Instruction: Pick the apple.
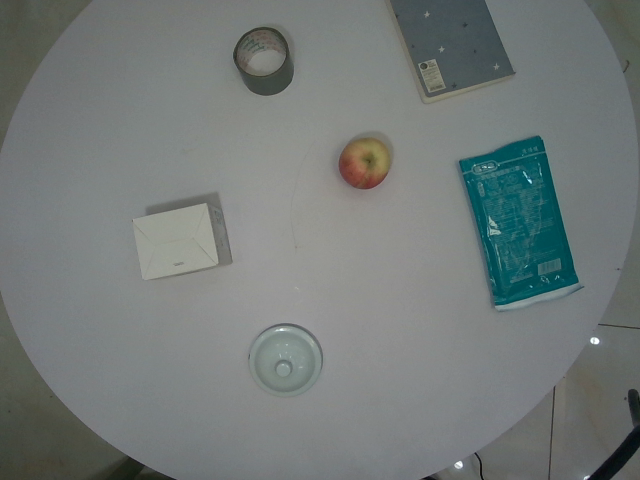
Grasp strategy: vertical